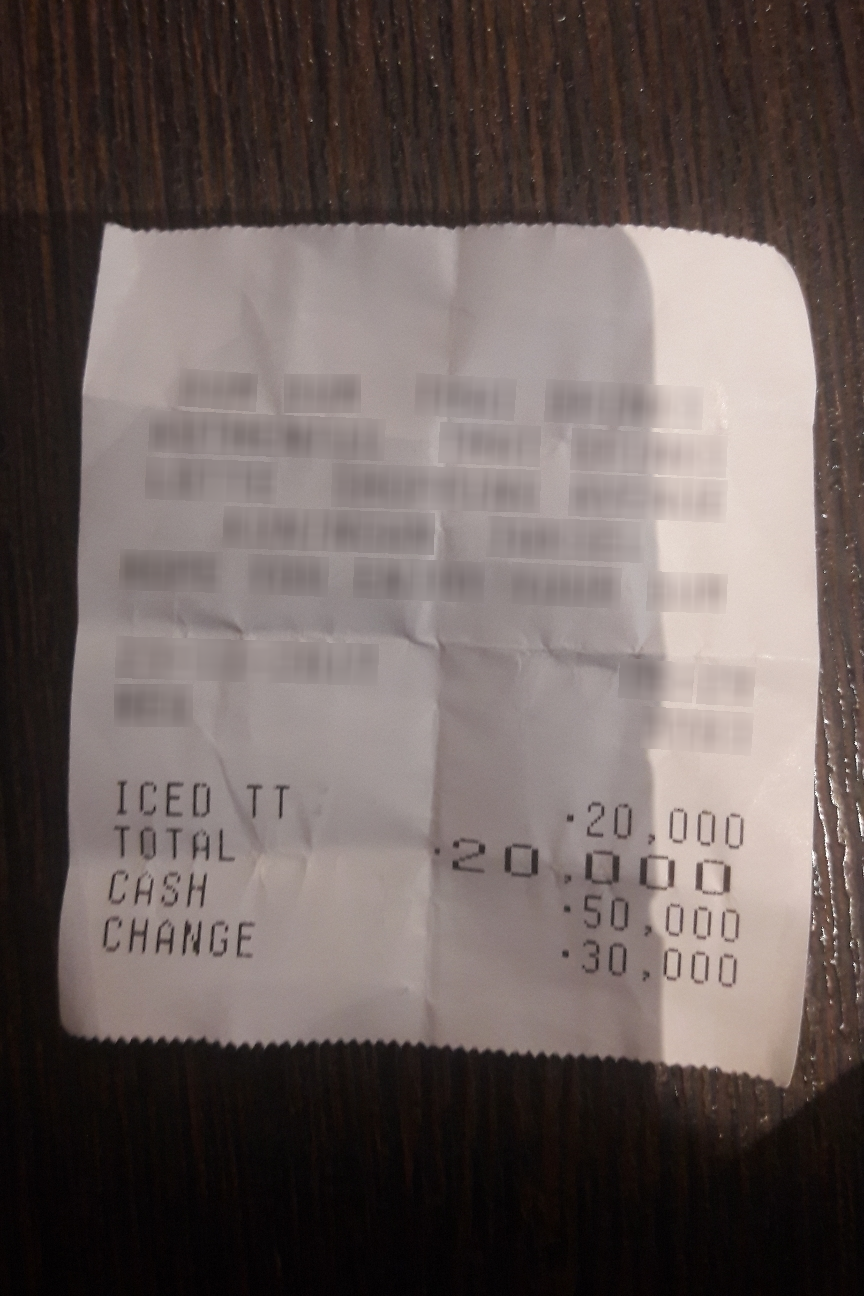
Extraction:
receipt: line_items: name: ICED TT
price: 20,000
total: 20,000